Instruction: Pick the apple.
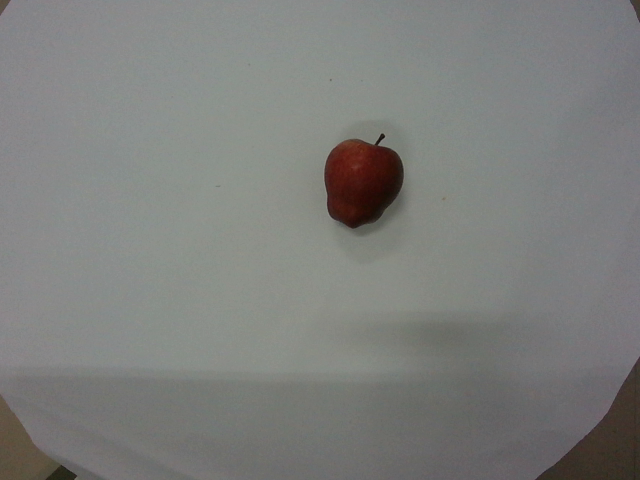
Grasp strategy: vertical